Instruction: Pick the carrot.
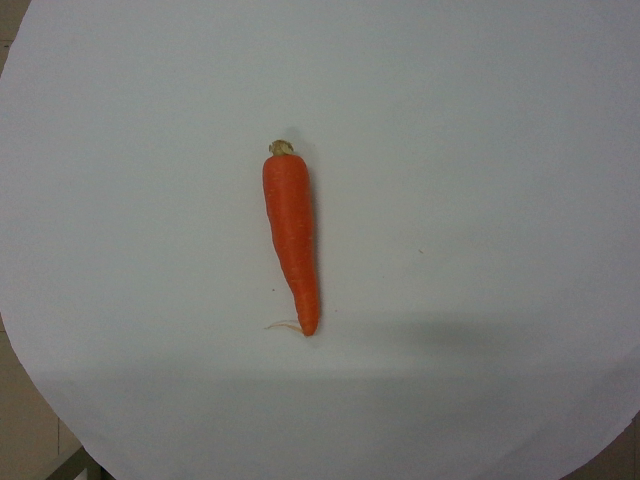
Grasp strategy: vertical